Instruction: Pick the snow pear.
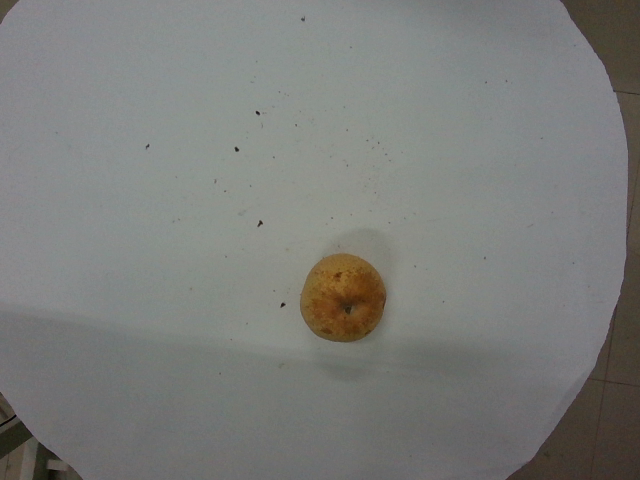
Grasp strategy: vertical